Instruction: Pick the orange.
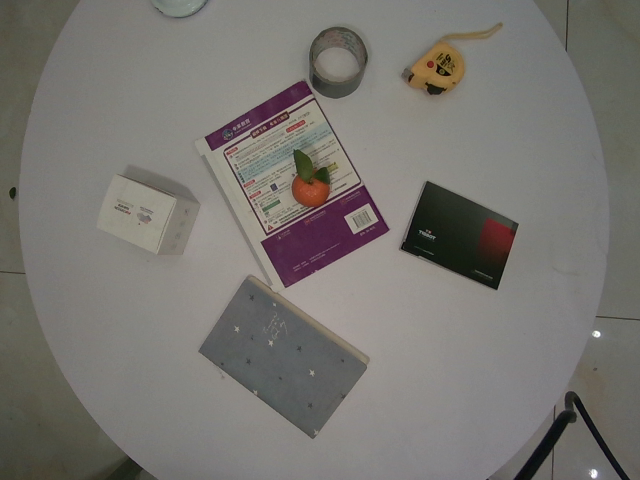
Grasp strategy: vertical